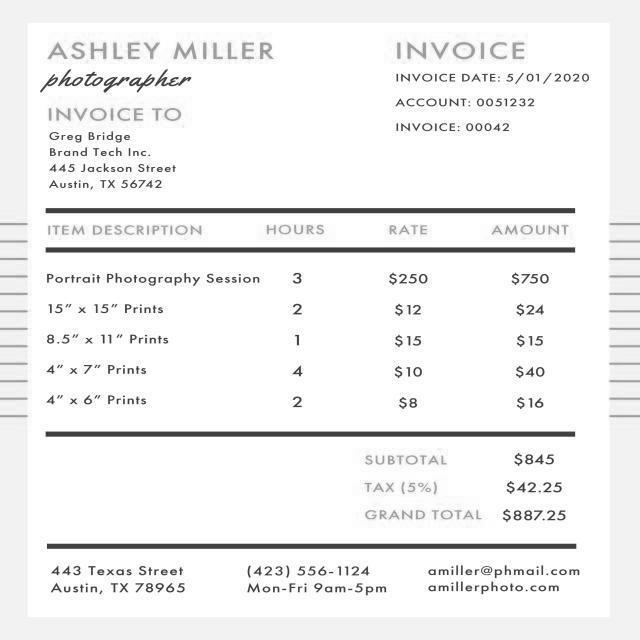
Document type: Invoice